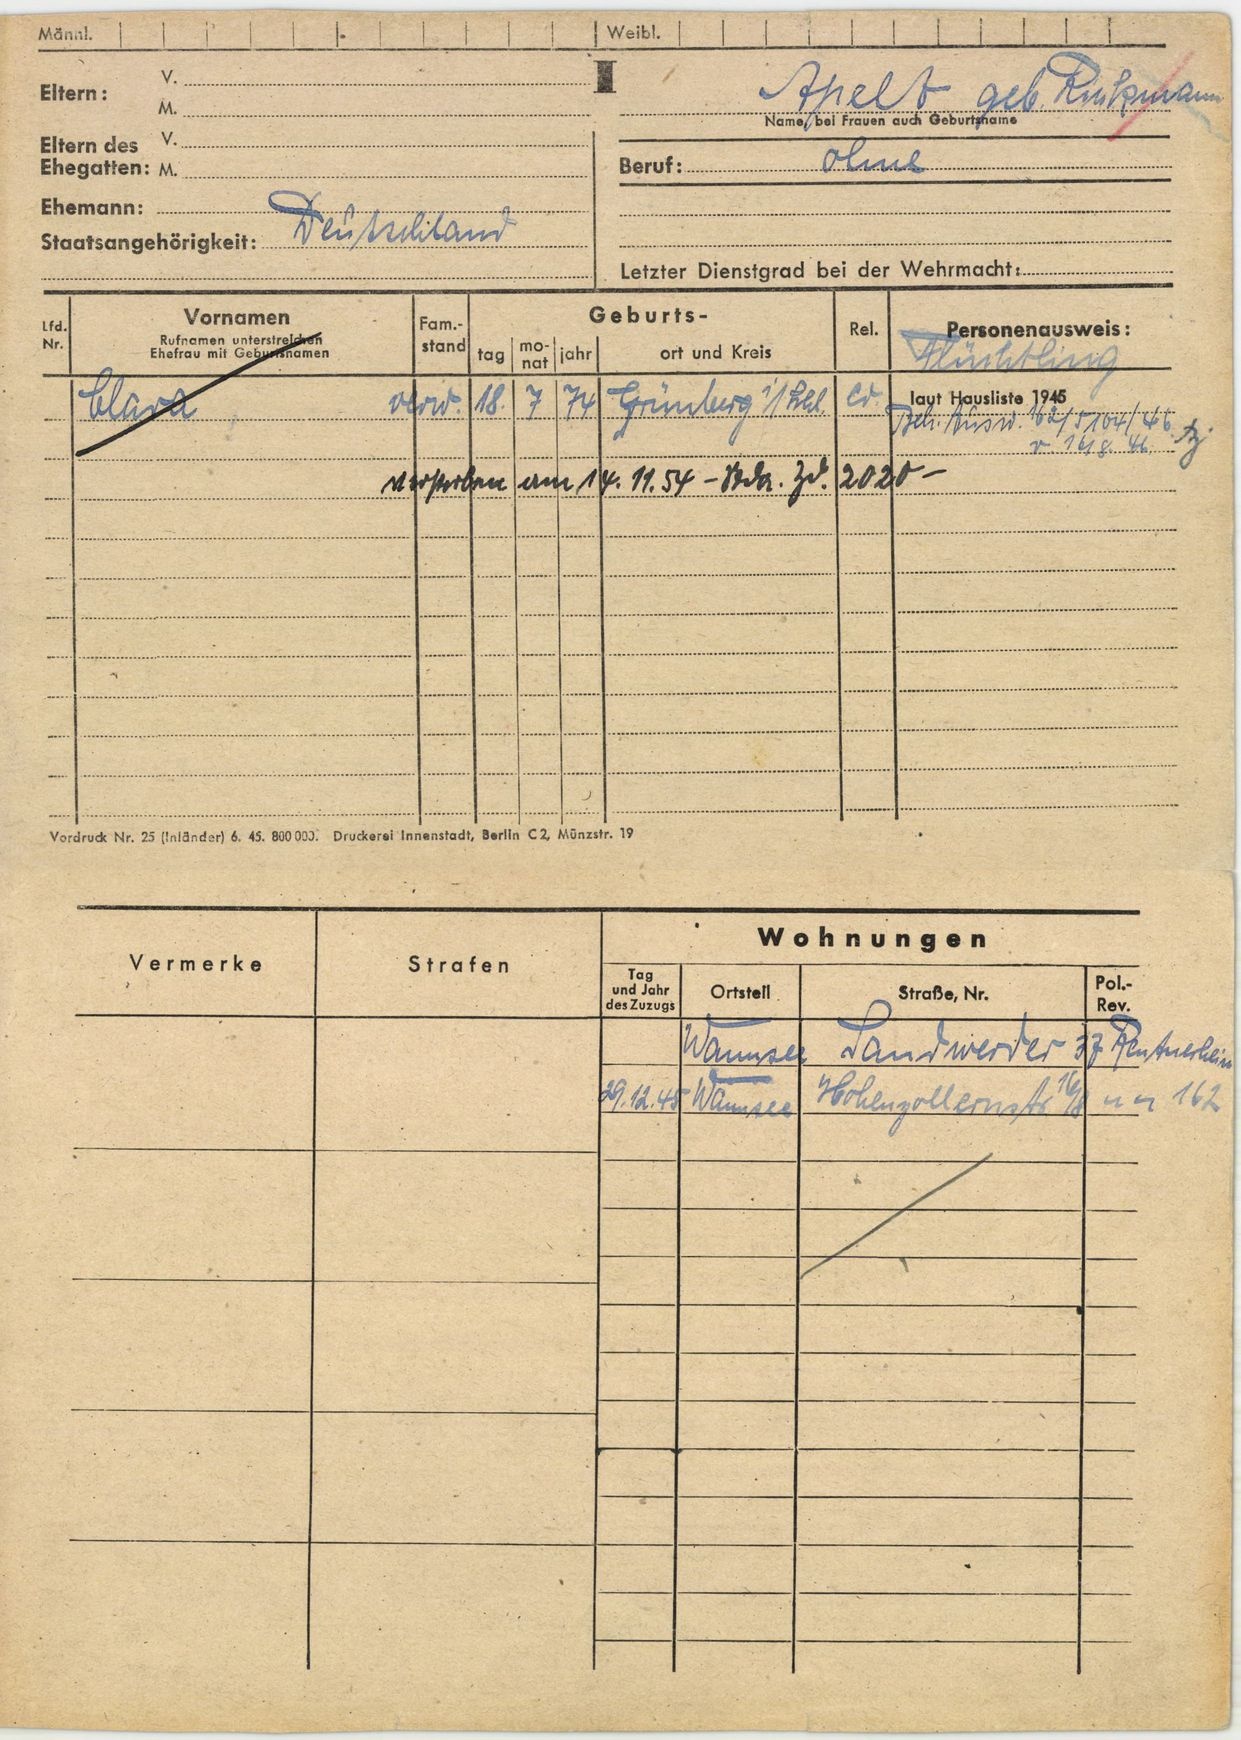
Apelt geb. Riekmann